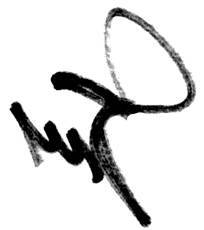
Signature of: teodoro frejtman